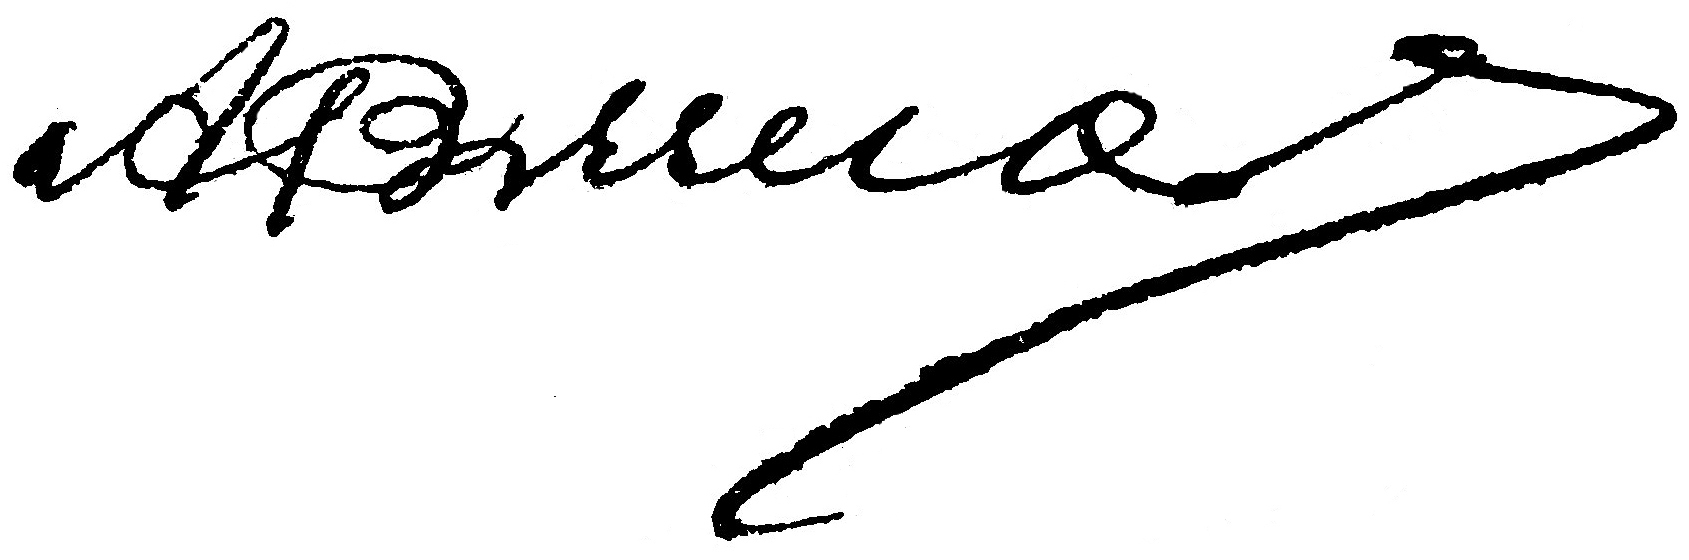
Signature of: vyazlov andrey grigorevich